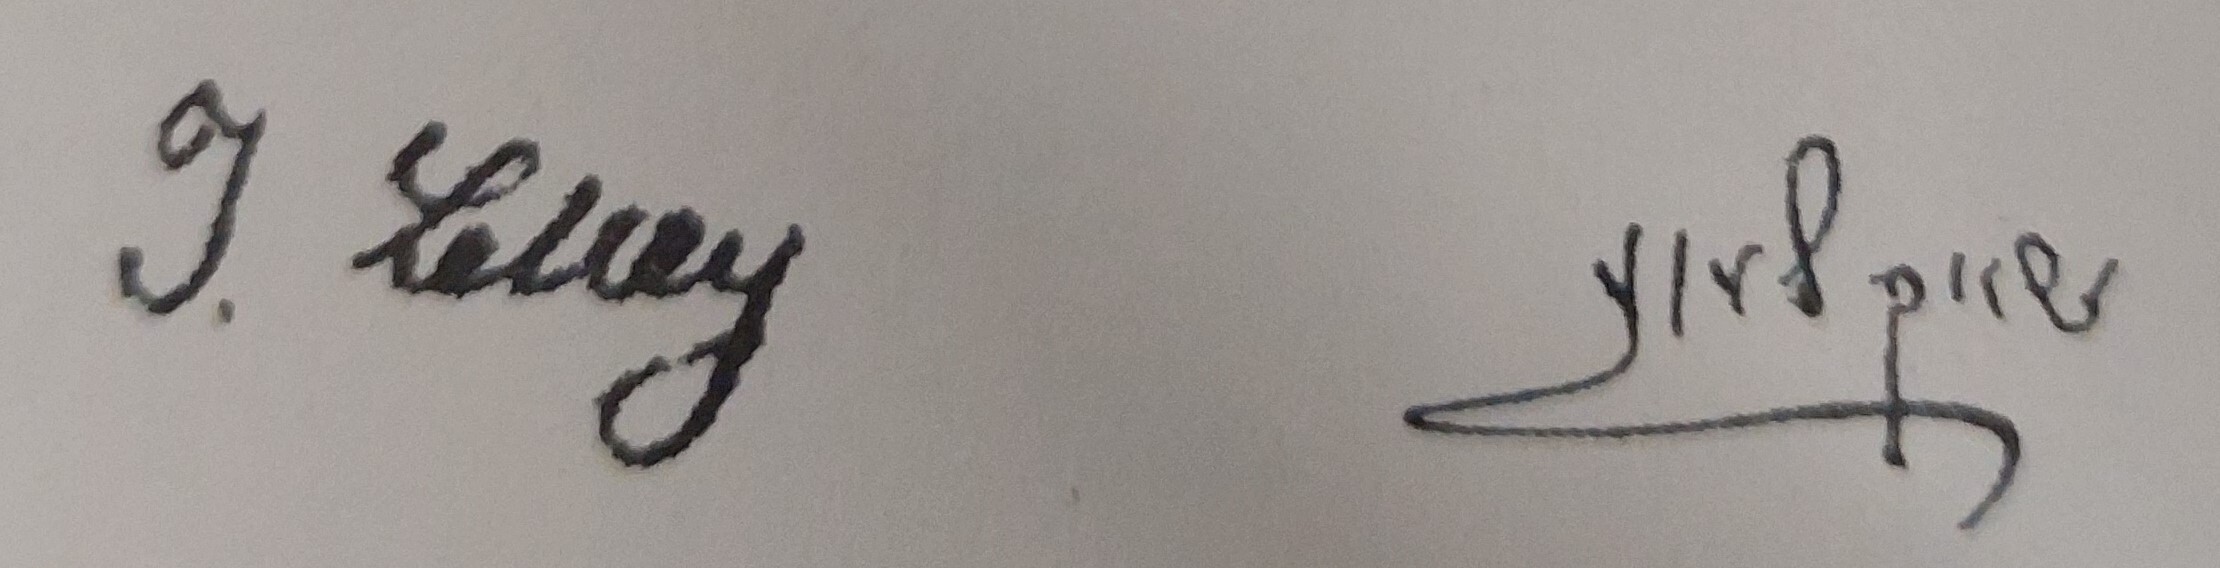
Signature of: yitzchak lowy